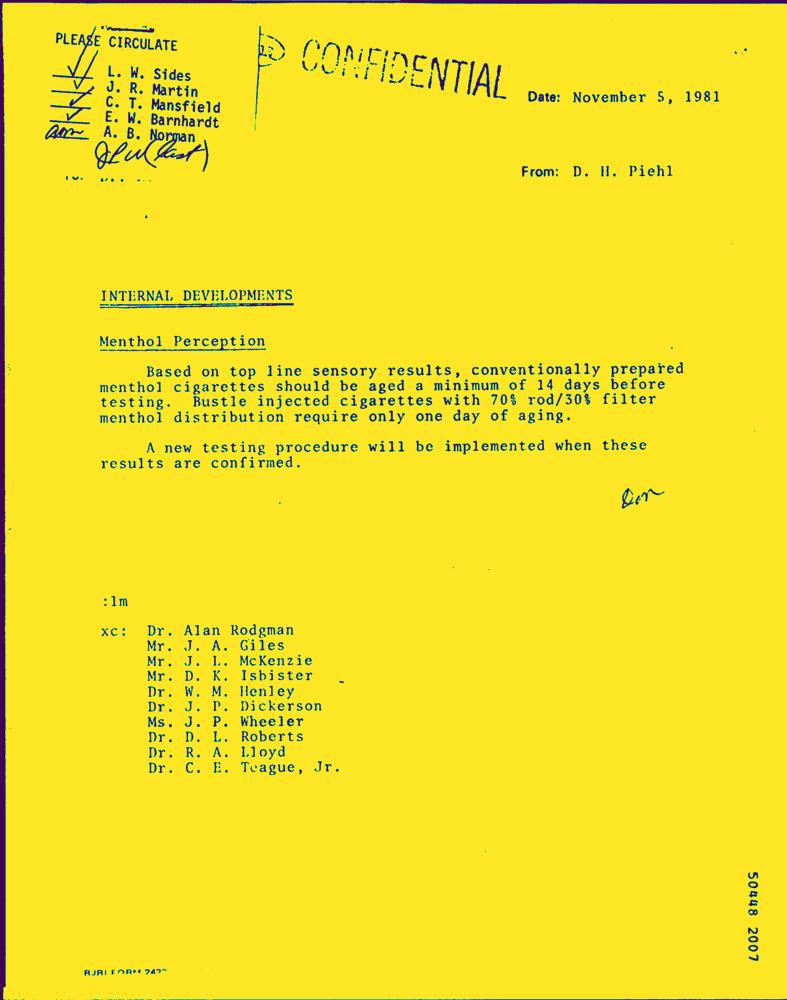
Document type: Letter-Doc